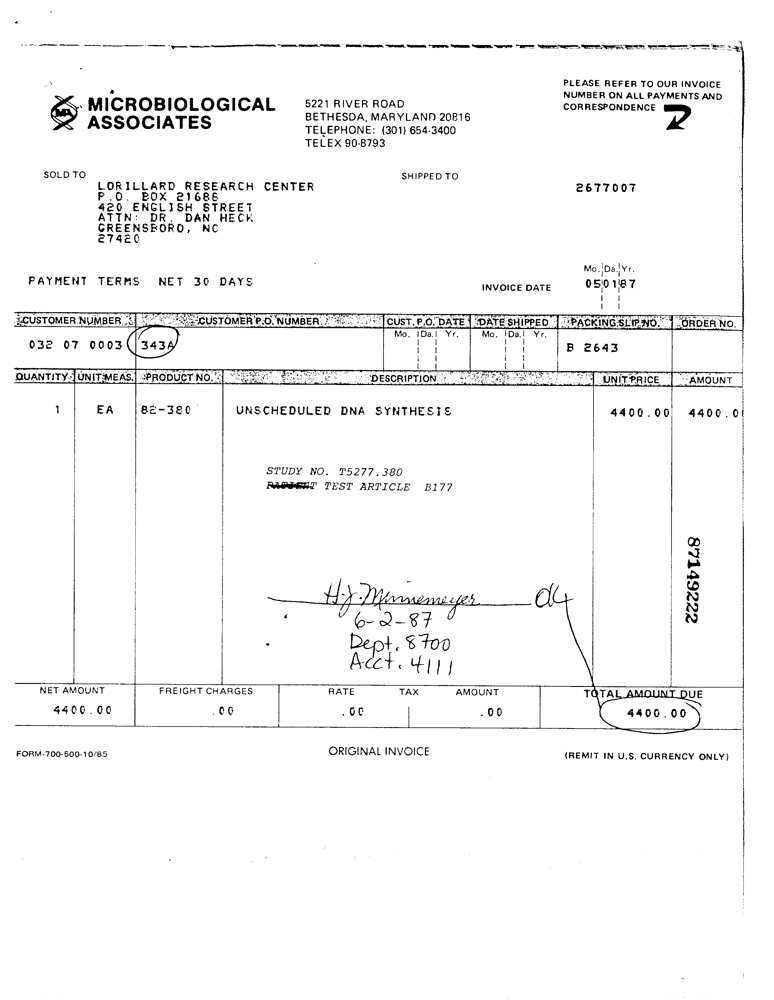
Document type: Invoice